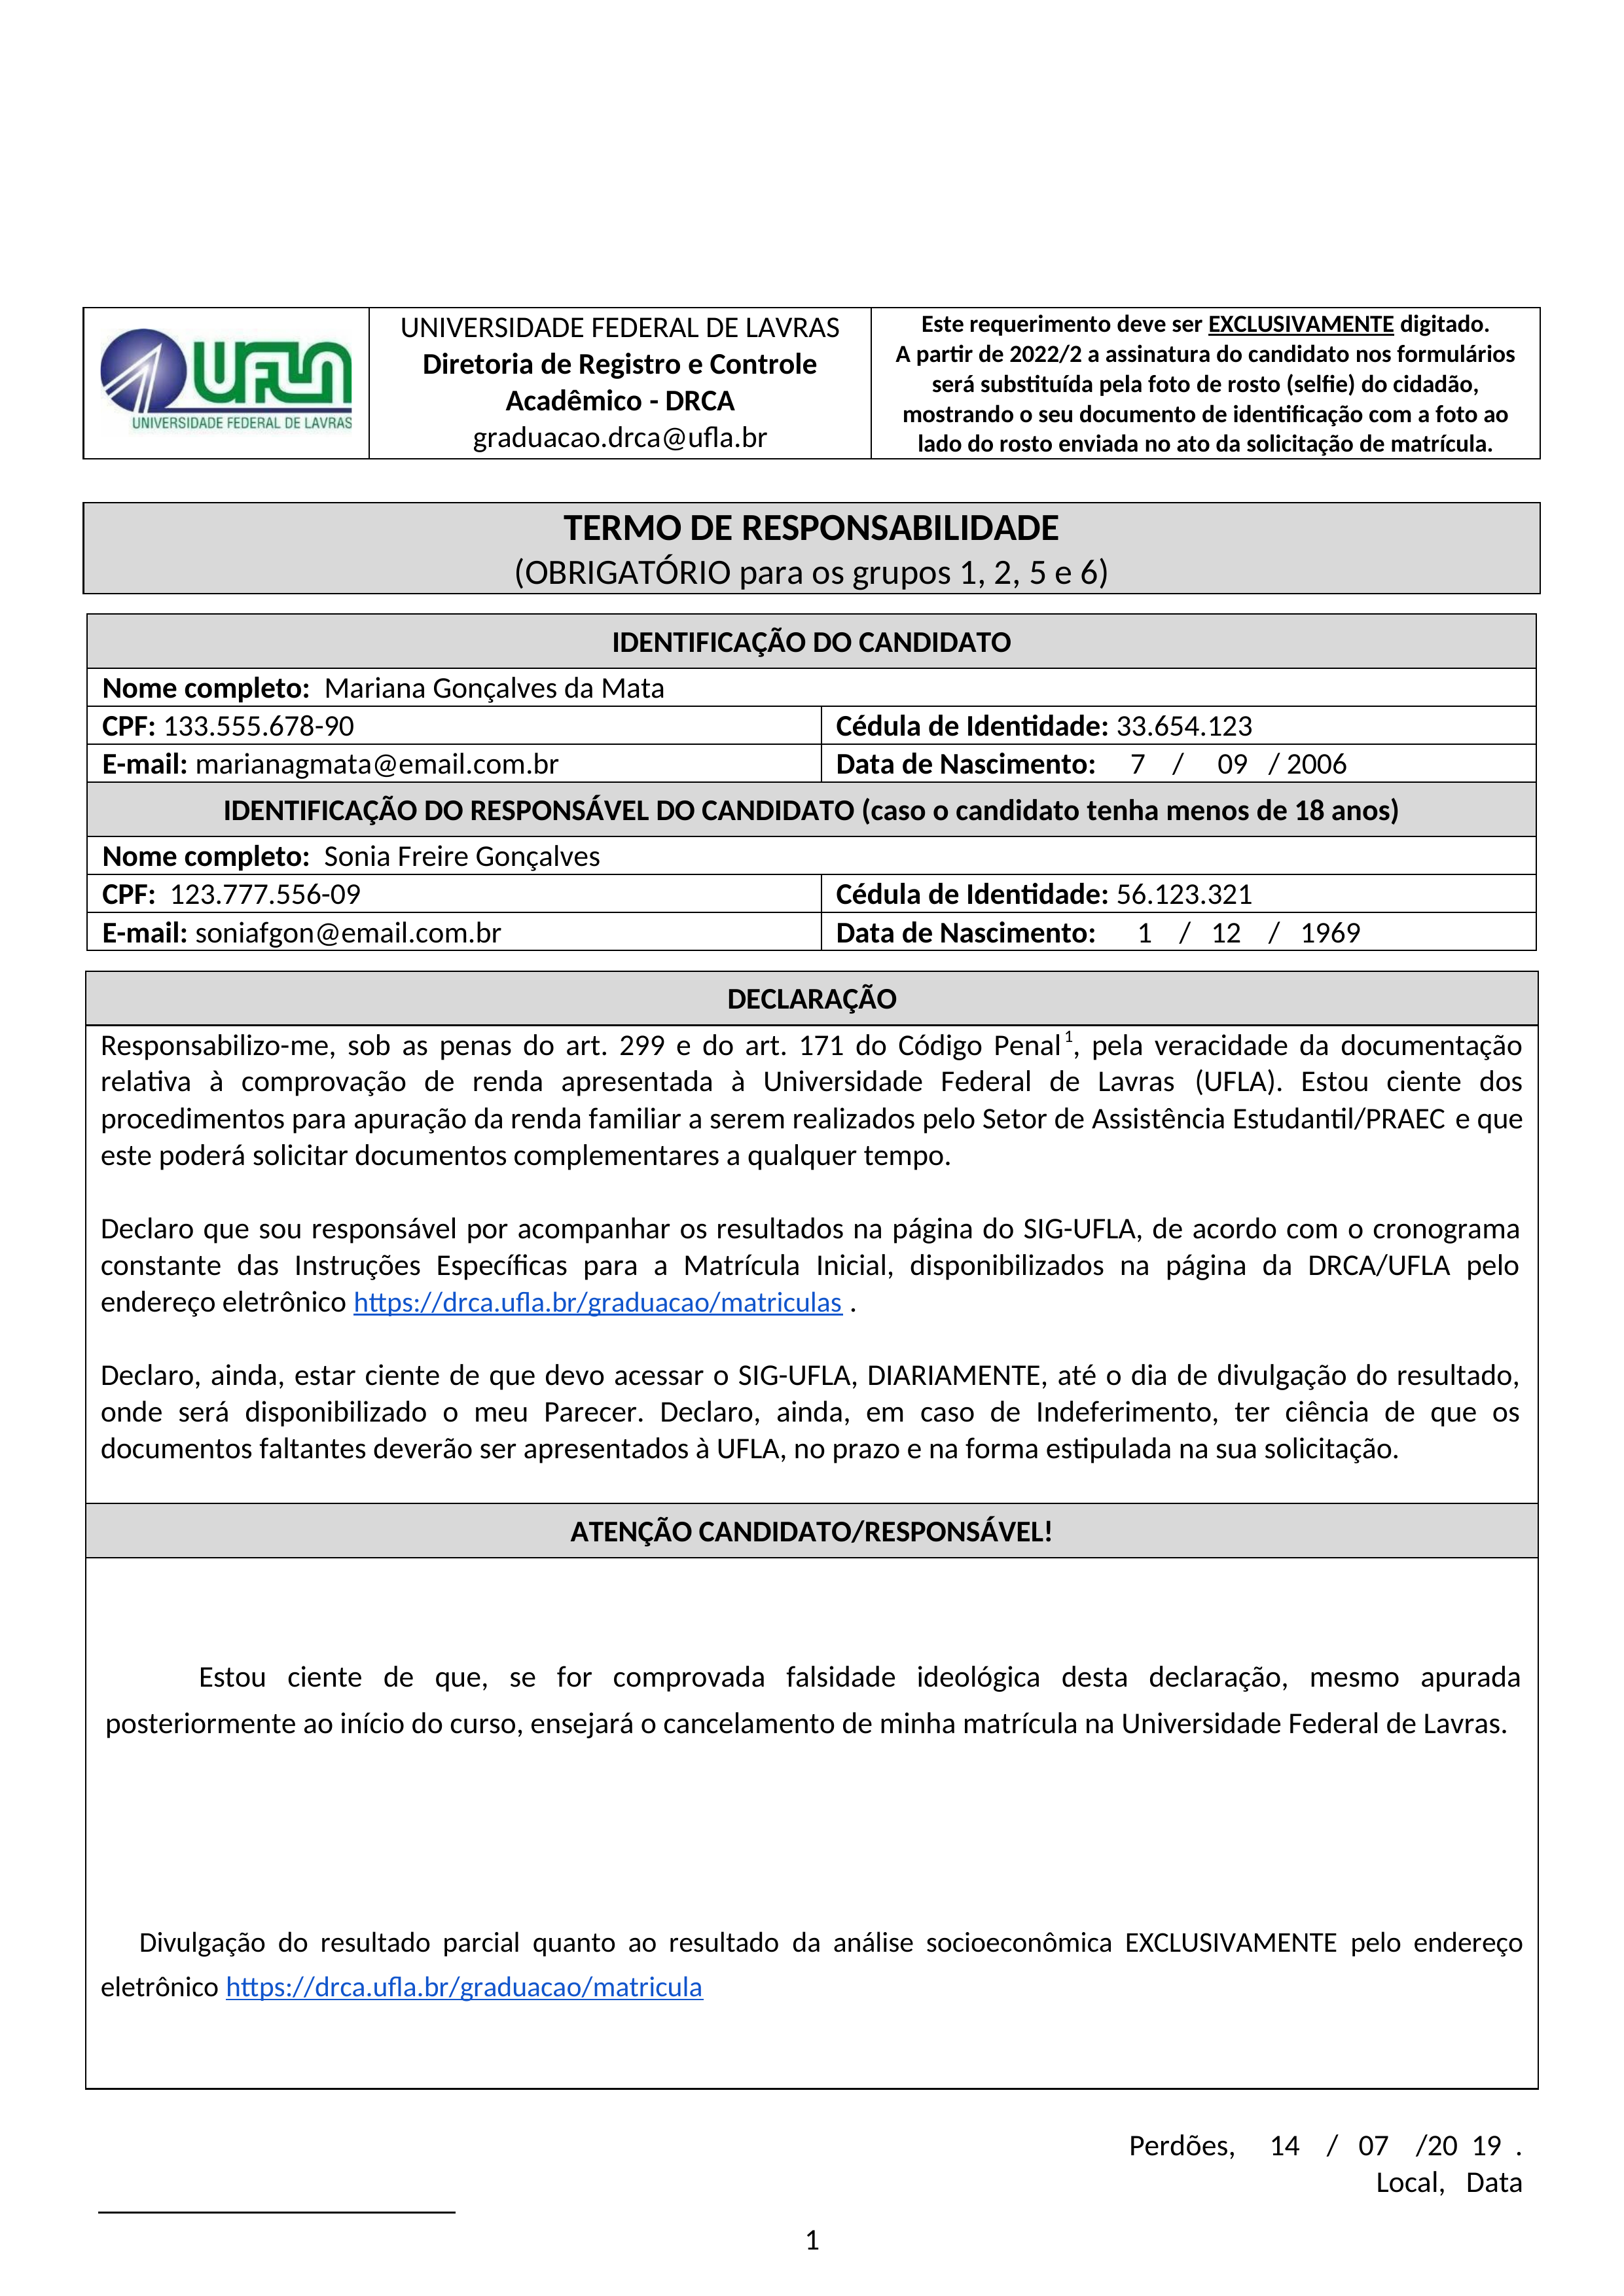
Este requerimento deve ser EXCLUSIVAMENTE digitado. A partir de 2022/2 a assinatura do candidato nos formulários será substituída pela foto de rosto (selfie) do cidadão, mostrando o seu documento de identificação com a foto ao lado do rosto enviada no ato da solicitação de matrícula.
UNIVERSIDADE FEDERAL DE LAVRAS
UFLA
Diretoria de Registro e Controle Acadêmico - DRCA
UNIVERSIDADE FEDERAL DE LAVRAS
graduacao.drca@ufla.br
TERMO DE RESPONSABILIDADE
(OBRIGATÓRIO para os grupos 1,2,5€e 6)
IDENTIFICAÇÃO DO CANDIDATO
Nome completo:
Mariana Gonçalves da Mata
Cédula de Identidade:
33.654.123
CPF:
133.555.678-90
E-mail:
marianagmata@email.com.br
Data de Nascimento:
7/09/2006
IDENTIFICAÇÃO DO RESPONSÁVEL DO CANDIDATO (caso o candidato tenha menos de 18 anos)
Nome completo:
Sonia Freire Gonçalves
Cédula de Identidade:
56.123.321
CPF:
123.777.556-09
E-mail:
soniafgon@email.com.br
Data de Nascimento:
1/12/1969
DECLARAÇÃO
Responsabilizo-me, sob as penas do art. 299 e do art. 171 do Código Penal”, pela veracidade da documentação relativa à comprovação de renda apresentada à Universidade Federal de Lavras (UFLA). Estou ciente dos procedimentos para apuração da renda familiar a serem realizados pelo Setor de Assistência Estudantil/PRAEC e que este poderá solicitar documentos complementares a qualquer tempo.
Declaro que sou responsável por acompanhar os resultados na página do SIG-UFLA, de acordo com o cronograma constante das Instruções Específicas para a Matrícula Inicial, disponibilizados na página da DRCA/UFLA pelo endereço eletrônico https://drca.ufla.br/graduacao/matriculas .
Declaro, ainda, estar ciente de que devo acessar o SIG-UFLA, DIARIAMENTE, até o dia de divulgação do resultado, onde será disponibilizado o meu Parecer. Declaro, ainda, em caso de Indeferimento, ter ciência de que os documentos faltantes deverão ser apresentados à UFLA, no prazo e na forma estipulada na sua solicitação.
ATENÇÃO CANDIDATO/RESPONSÁVEL!
Estou ciente de que, se for comprovada falsidade ideológica desta declaração, mesmo apurada posteriormente ao início do curso, ensejará o cancelamento de minha matrícula na Universidade Federal de Lavras.
Divulgação do resultado parcial quanto ao resultado da análise socioeconômica EXCLUSIVAMENTE pelo endereço eletrônico https://drca.ufla.br/graduacao/matricula
Local,
Perdões,
Data
14/07/2019.
1